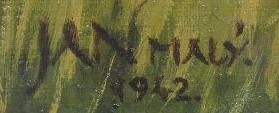
Signature of: jan malý